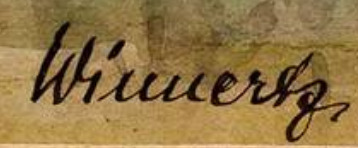
Signature of: erik winnertz